Question: What was observed in the imaging?
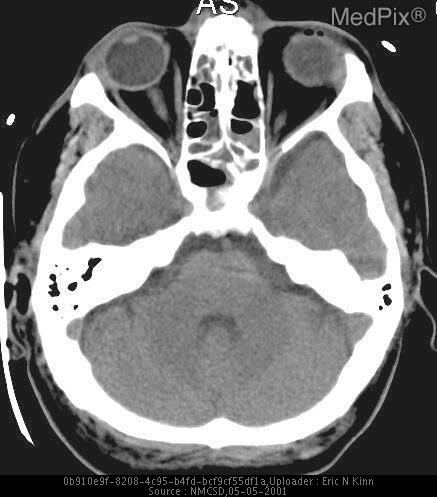
Answer: The imaging shows Noncontrast CT images demonstrate effacement of the the sulci. There is diffuse graying of the cerebral hemispheres with blurring and loss of normal gray-white differentiation and interface.  The ventricles are small. Note that the cerebellum and brainstem are well preserved and have a normal appearance.
Also note pansinusitis with air-fluid level in sphenoids. The gray matter blend imperceptively into the white matter - loss of gray-white discrimiation.  Also notice that the lateral borders of both ventricles are displaced medially - a sign of central herniation as the brain begins to "funnel" through the central opening in the tentorium..